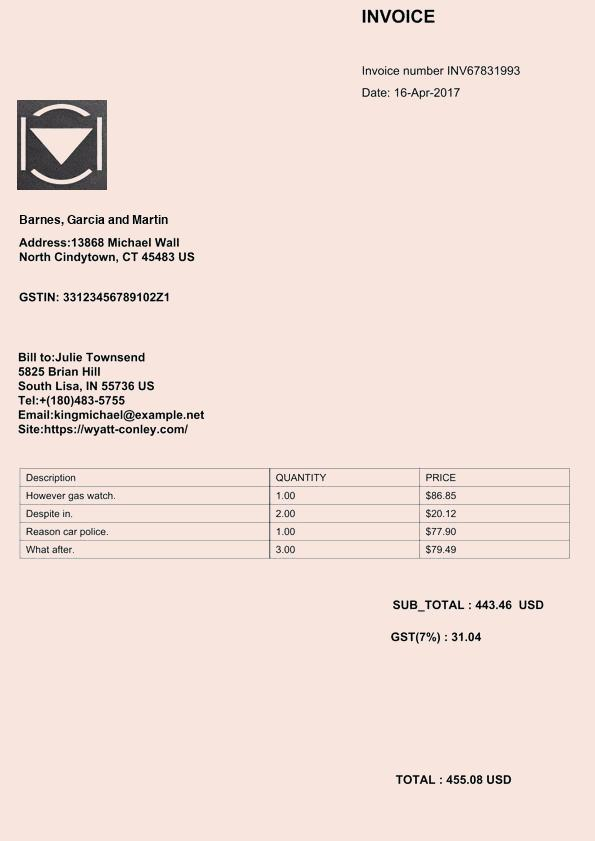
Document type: Invoice